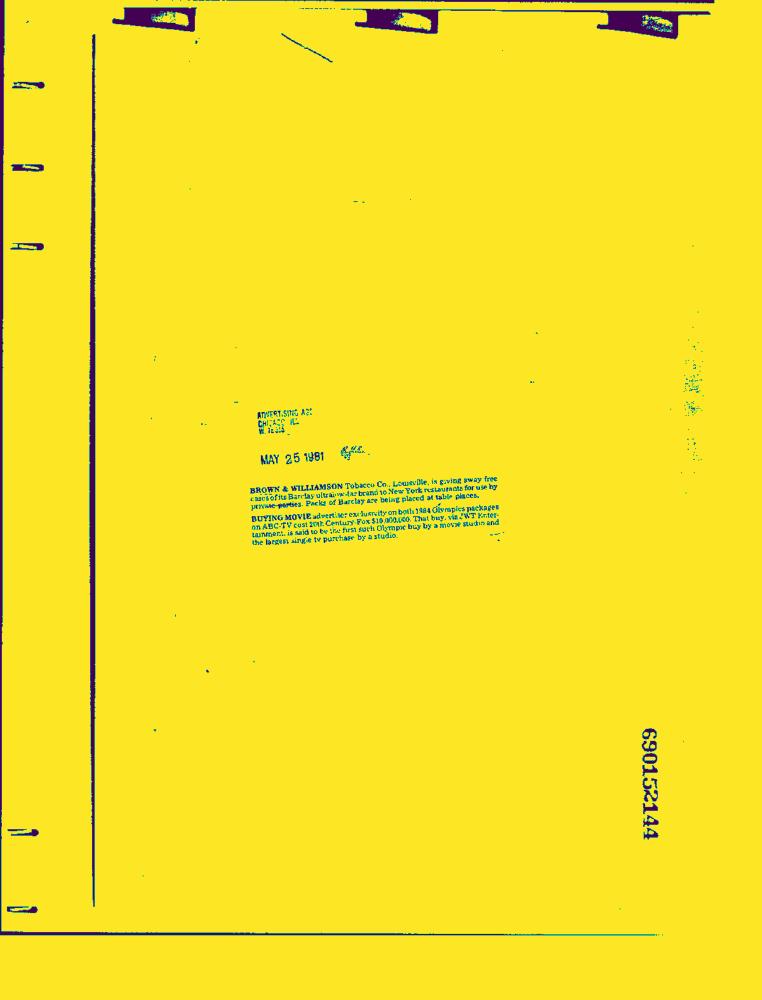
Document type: News-Article